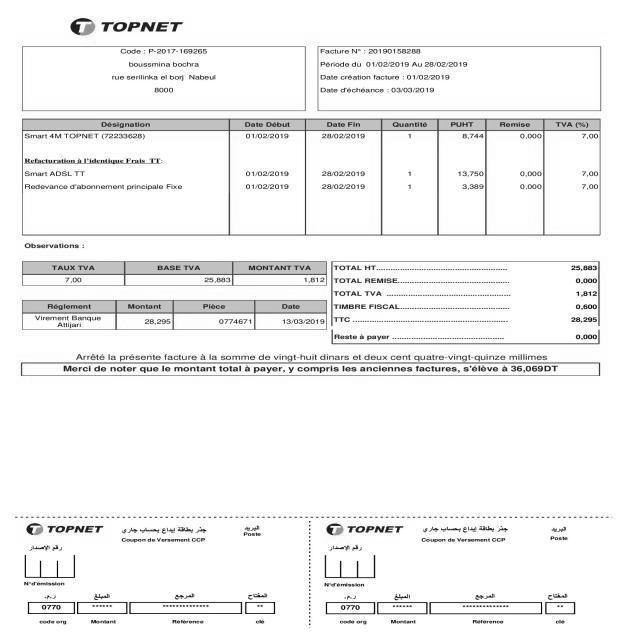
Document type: Invoice